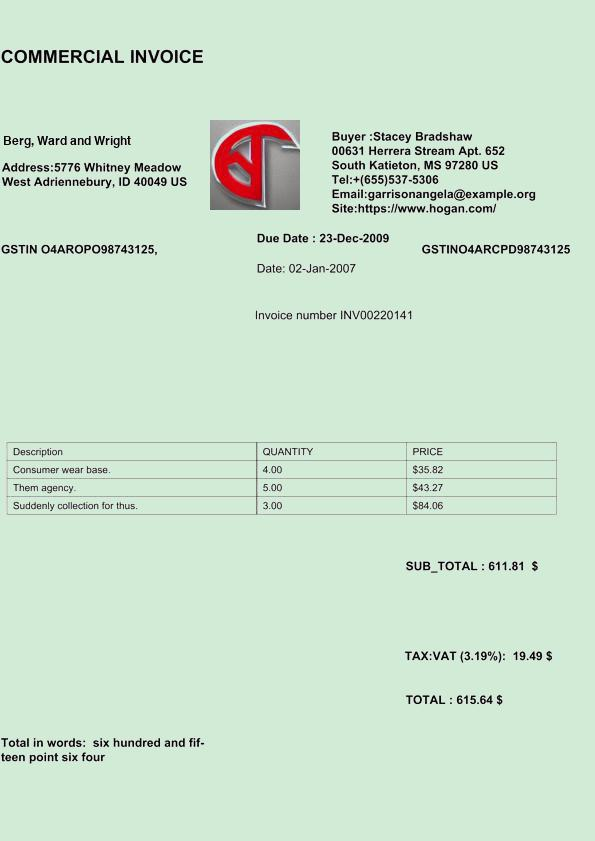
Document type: Invoice